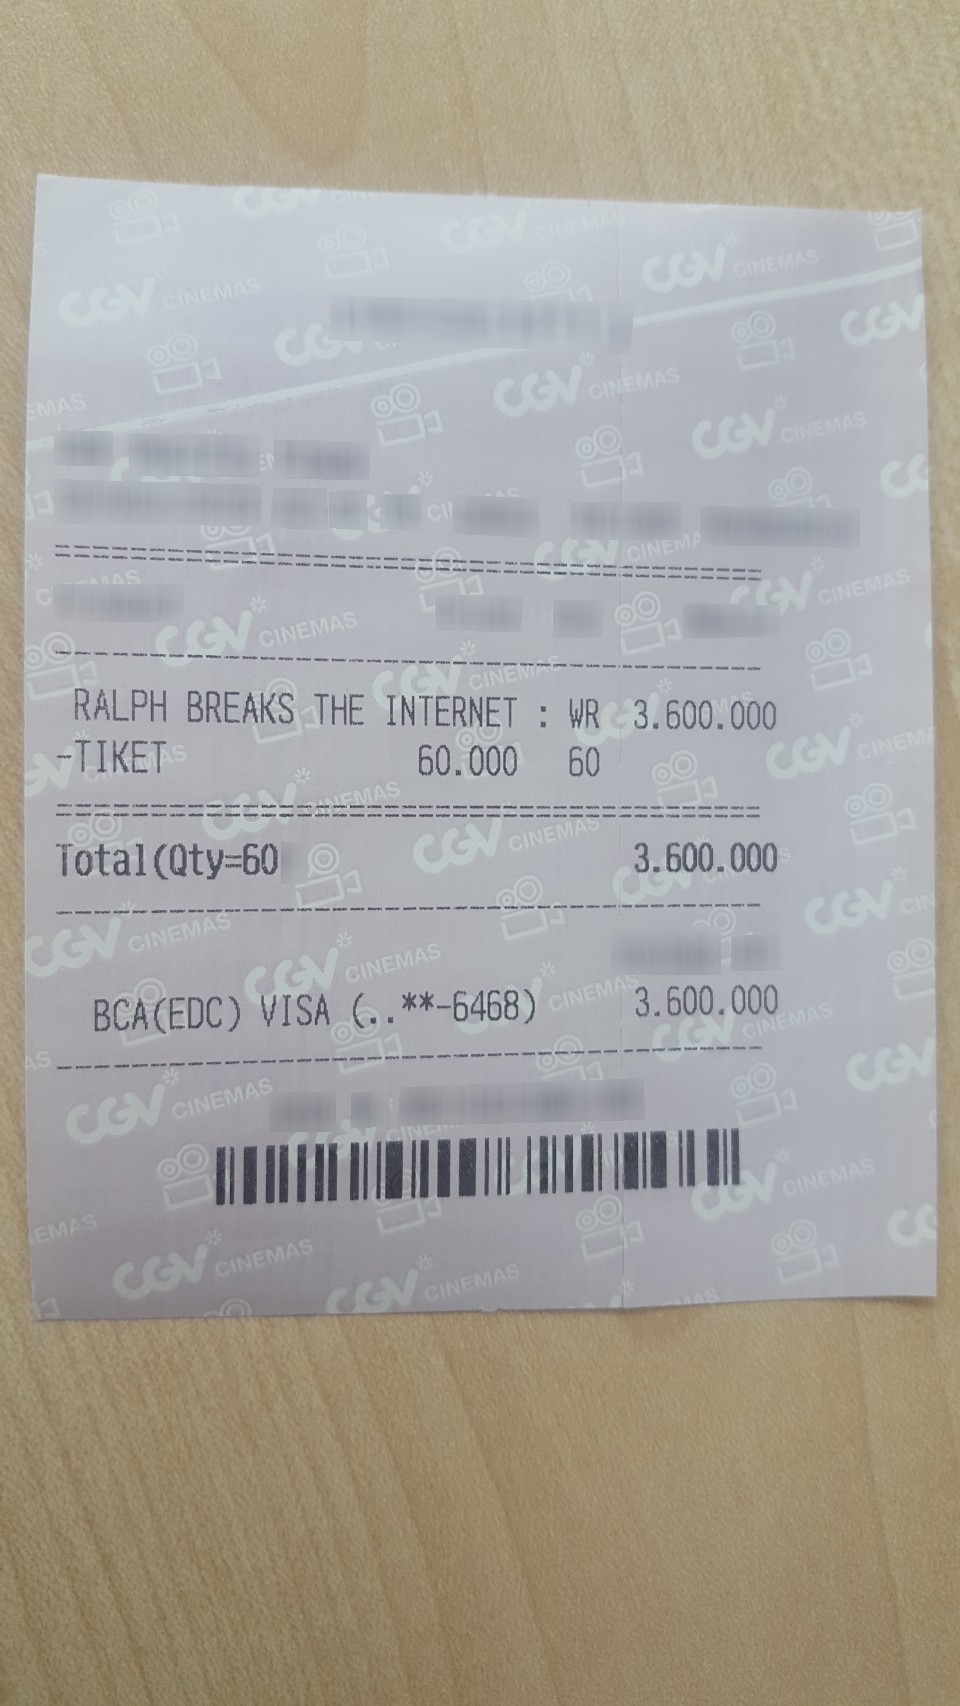
Receipt information:
line_items: item_name: RALPH BREAKS THE INTERNET : WR
item_value: 3.600.000
item_quantity: 1